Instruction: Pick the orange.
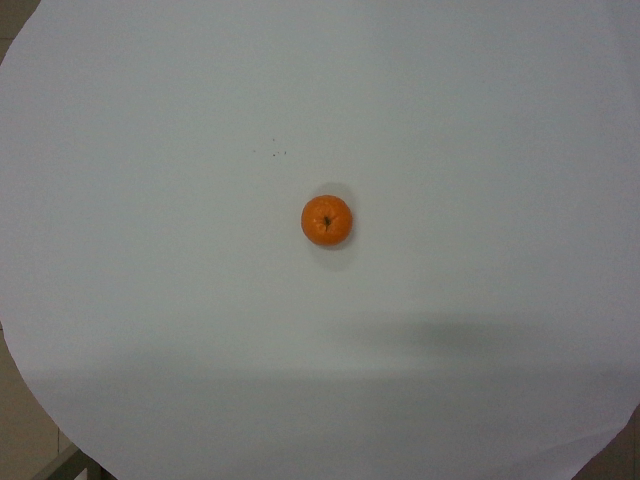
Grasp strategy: vertical